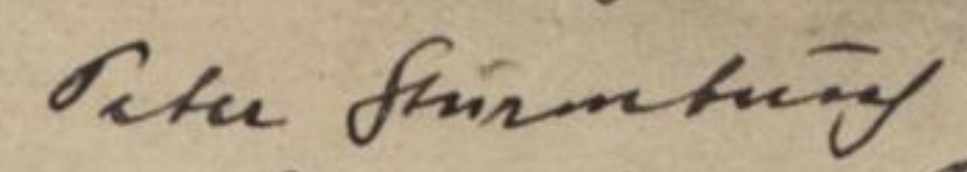
Signature of: peter sturmbusch